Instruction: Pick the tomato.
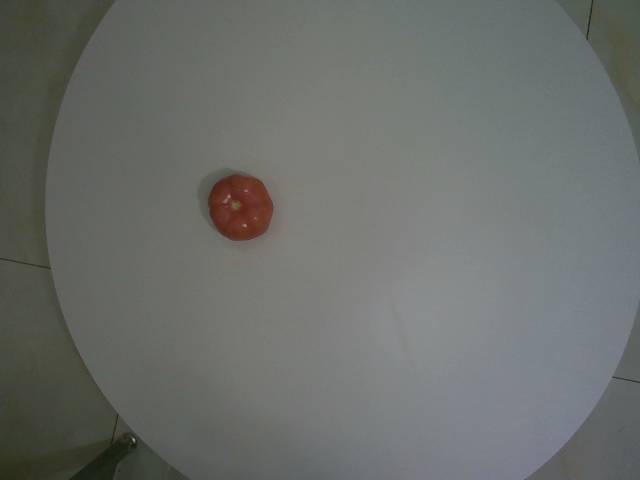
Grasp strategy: vertical